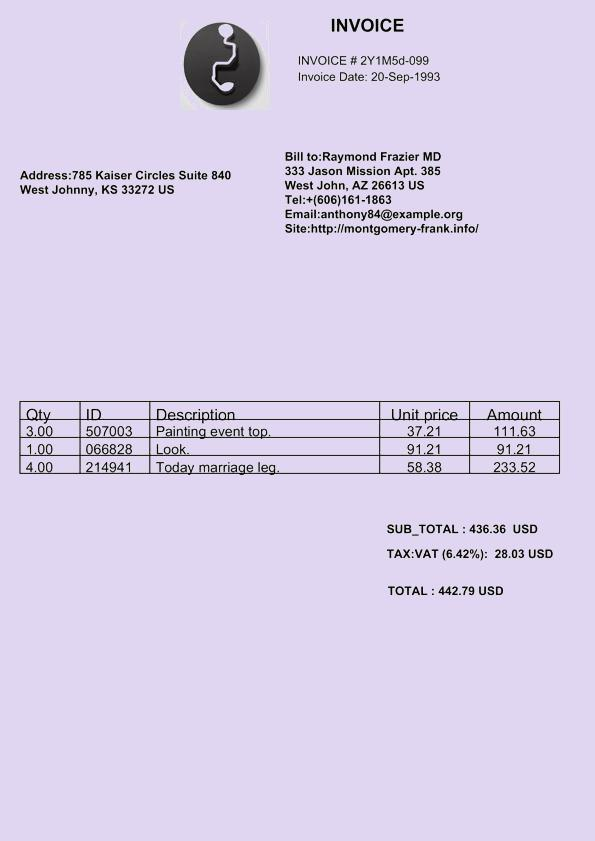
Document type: Invoice